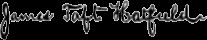
Signature of: james taft hatfield